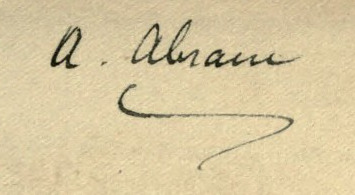
Signature of: annie abram